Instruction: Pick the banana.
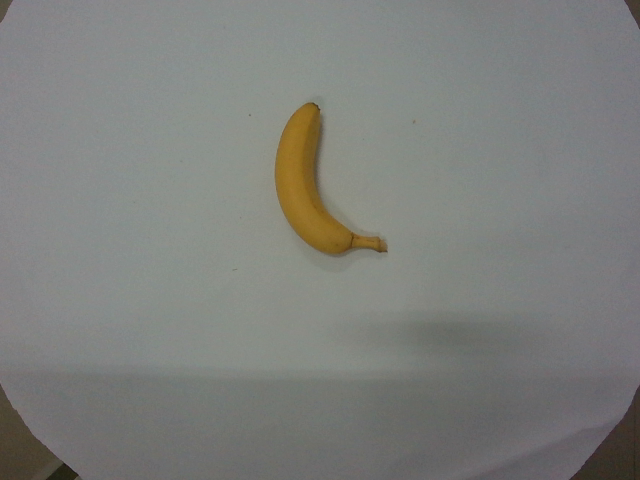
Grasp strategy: vertical